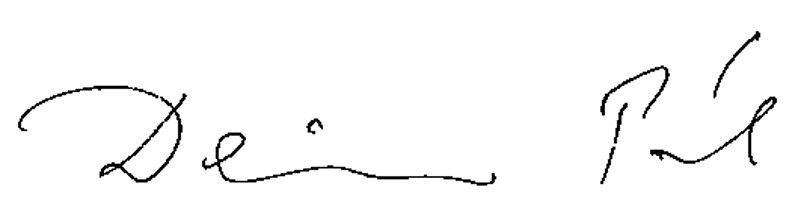
Signature of: pál deim